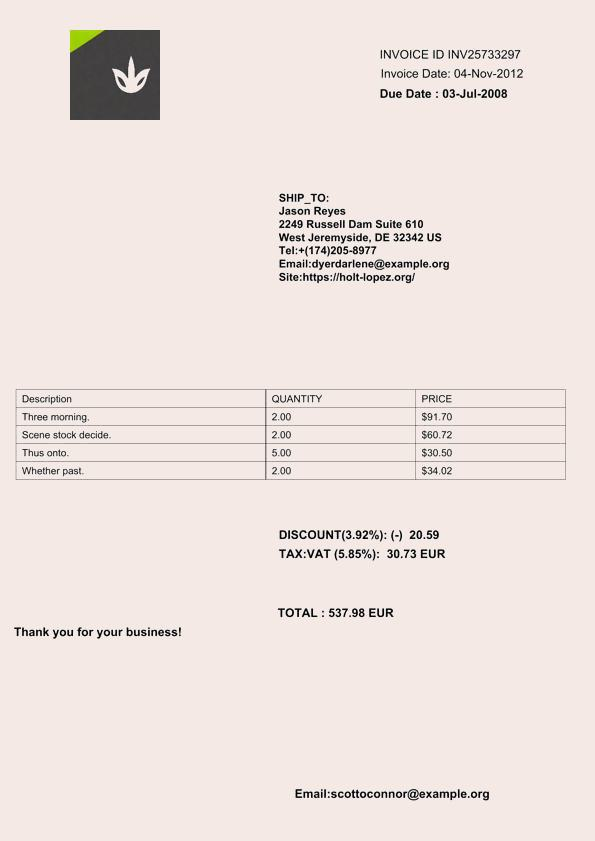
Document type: Invoice